Question: What is the address or location of the property listed in the document?
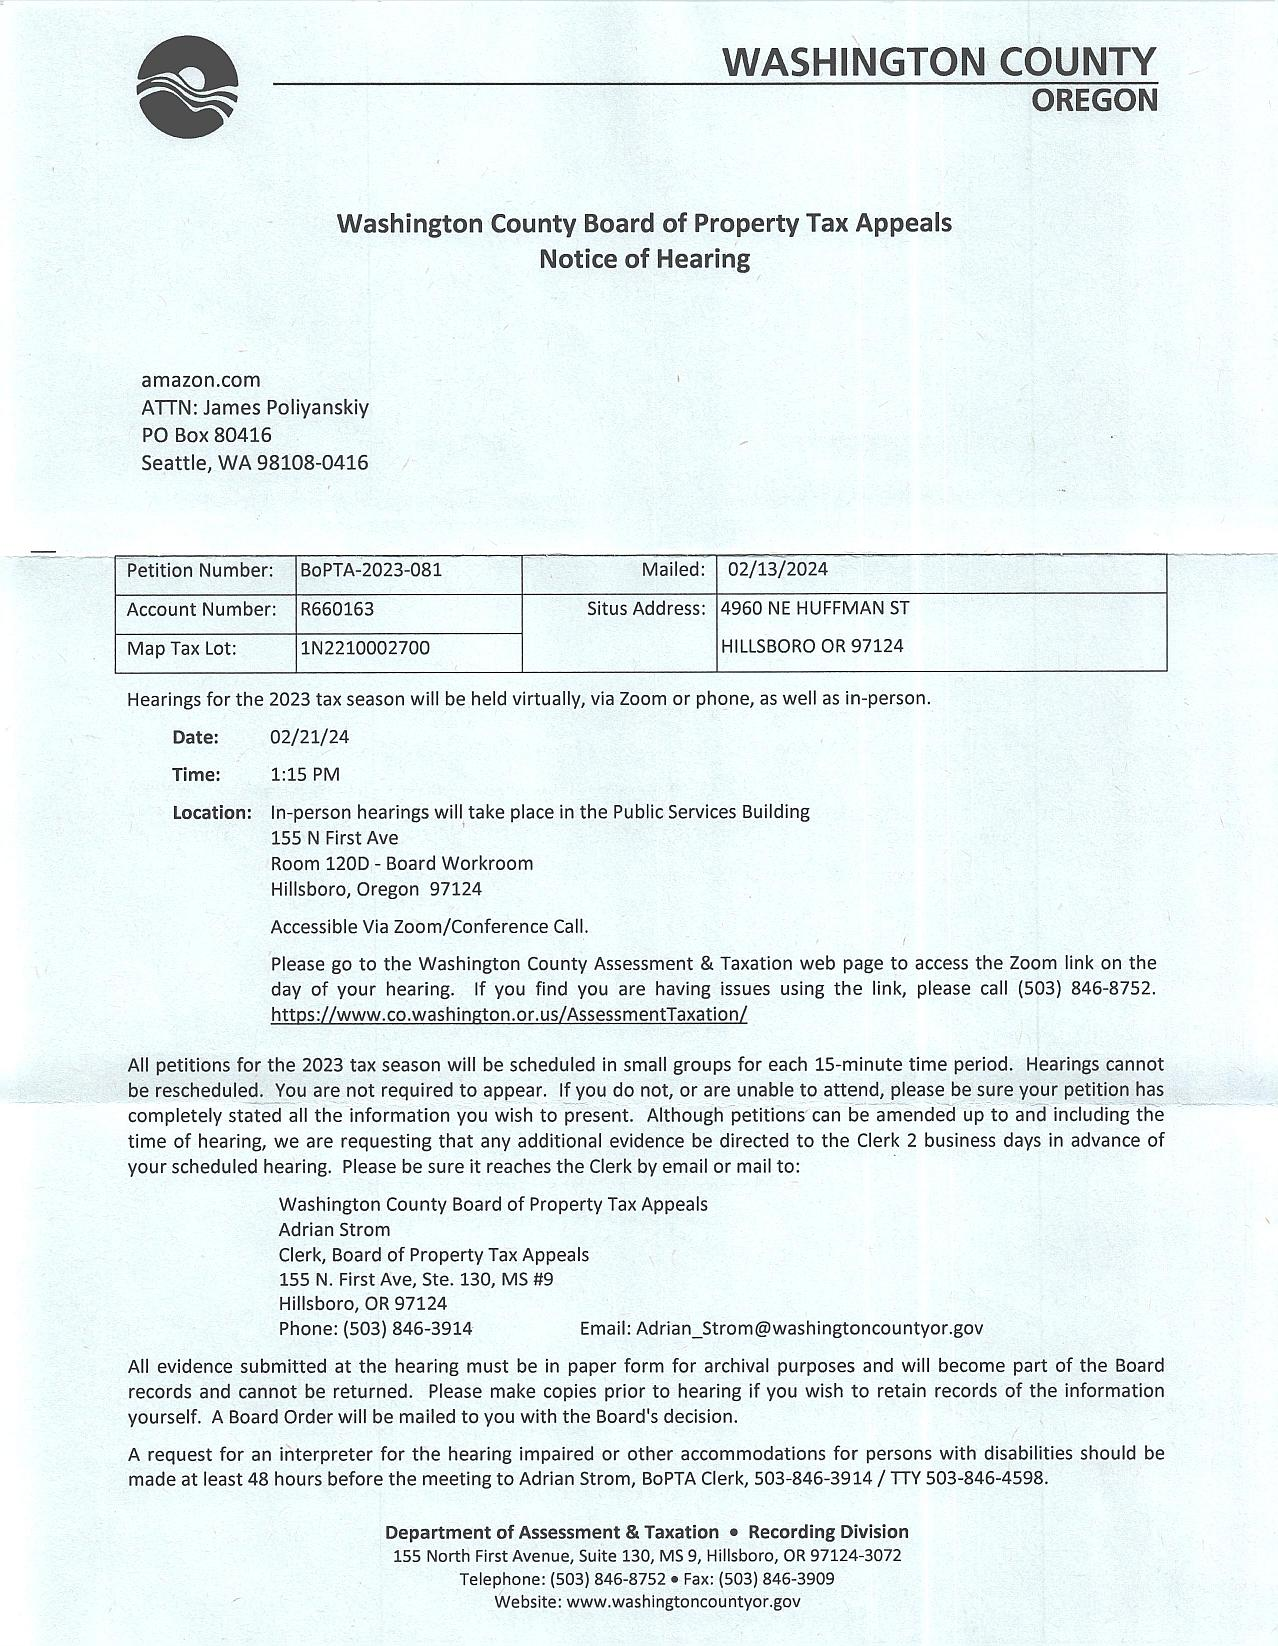
Answer: "4960 NE HUFFMAN ST, HILLSBORO OR 97124"